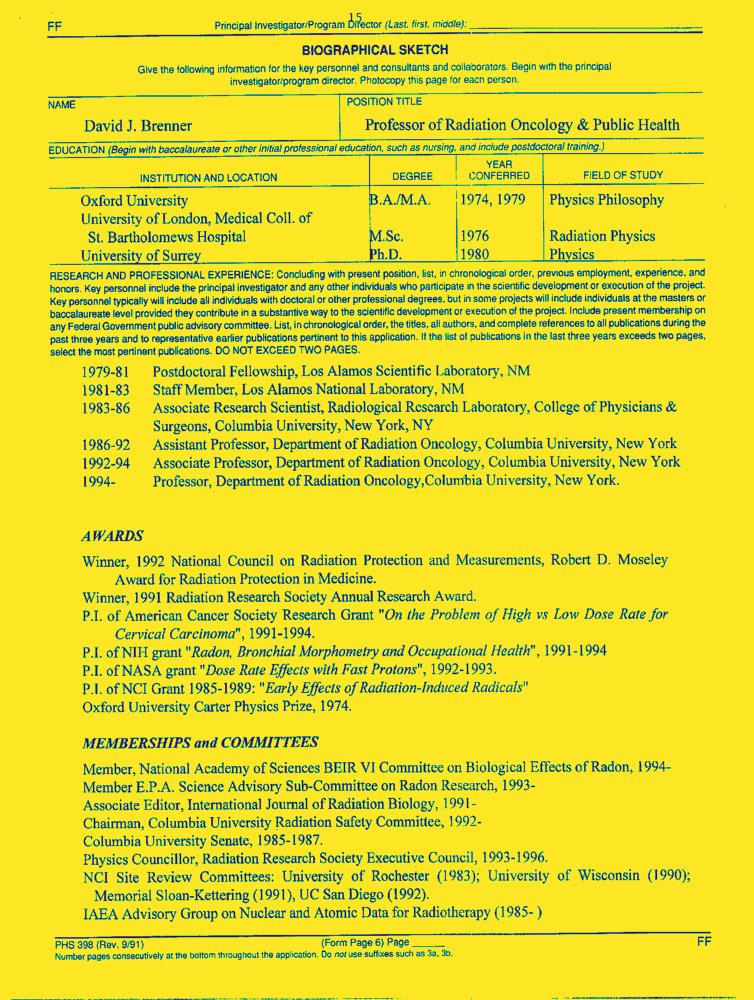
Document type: Resume-Doc